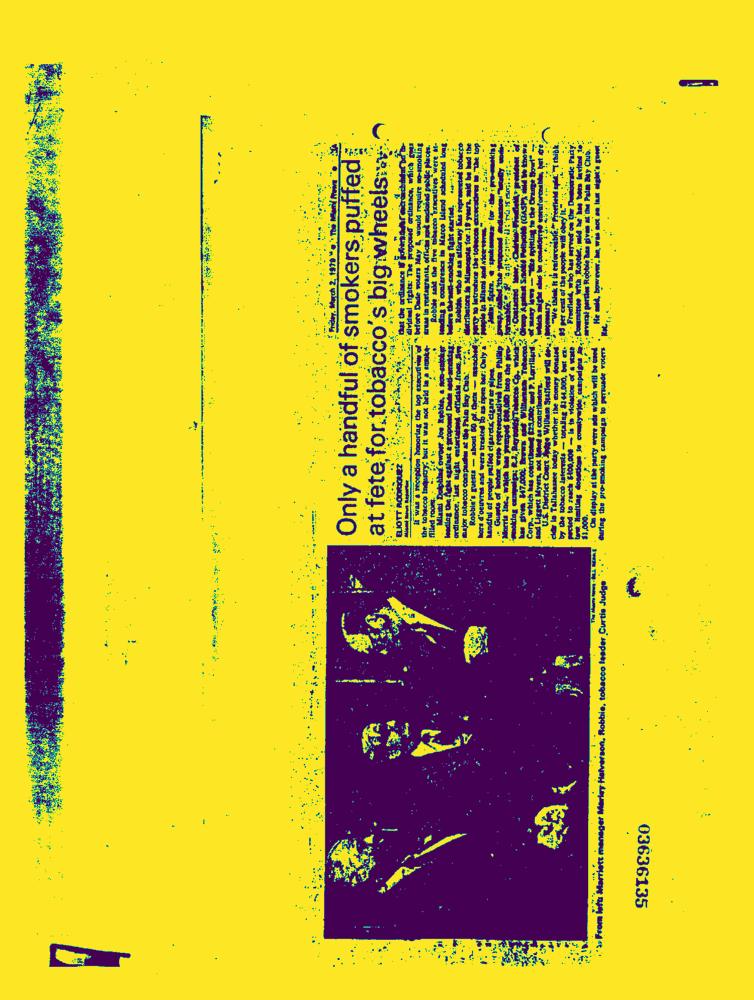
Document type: News-Article